Question: What could the diagnosis suggest?
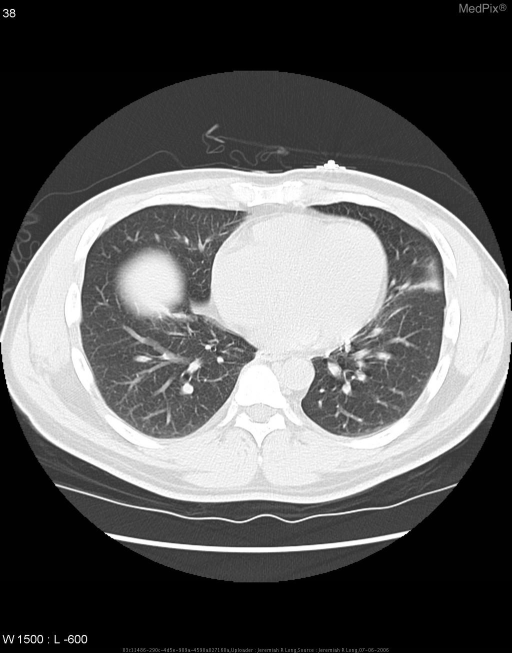
Answer: The possible diagnosis includes Considerations for mediastinal adenopathy include: infection (e.g. TB or fungal infection), inflammation (e.g. sarcoidosis), neoplasm (e.g. lymphoma), and idiopathic (e.g. Castleman's Disease)..